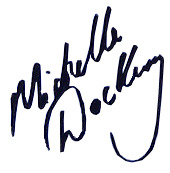
Signature of: michelle dockery